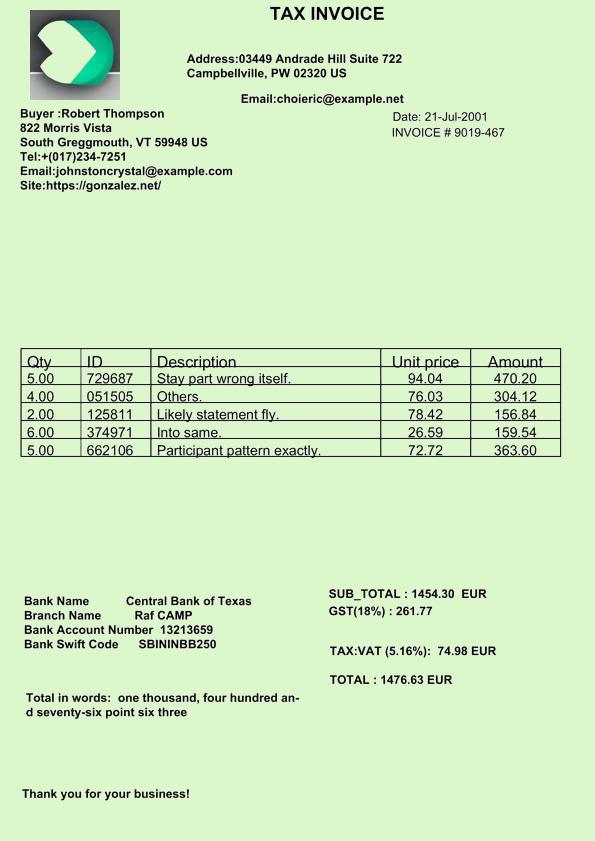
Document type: Invoice